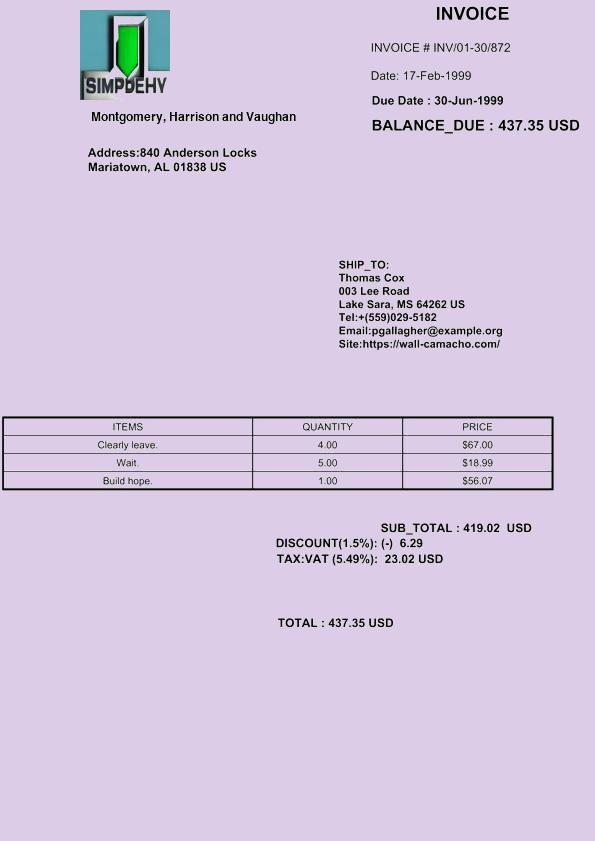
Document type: Invoice